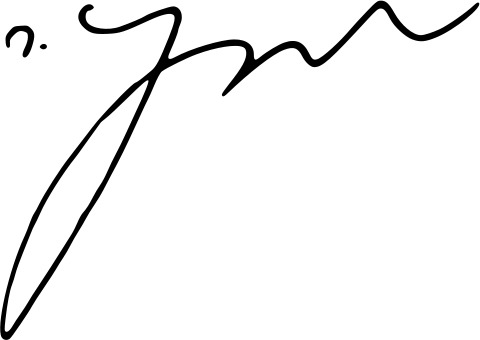
Signature of: irakli alasania